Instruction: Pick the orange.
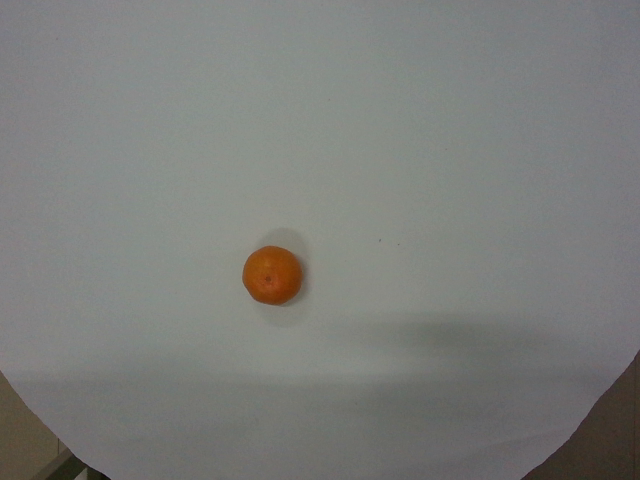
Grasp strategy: vertical